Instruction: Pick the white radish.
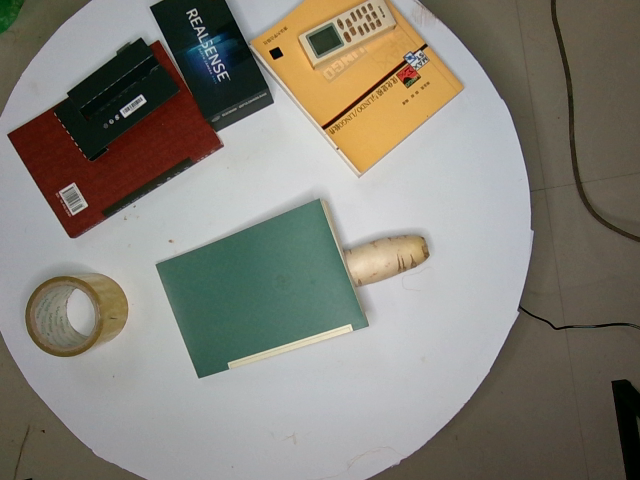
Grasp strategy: vertical